Question: How is the history relevant to the case?
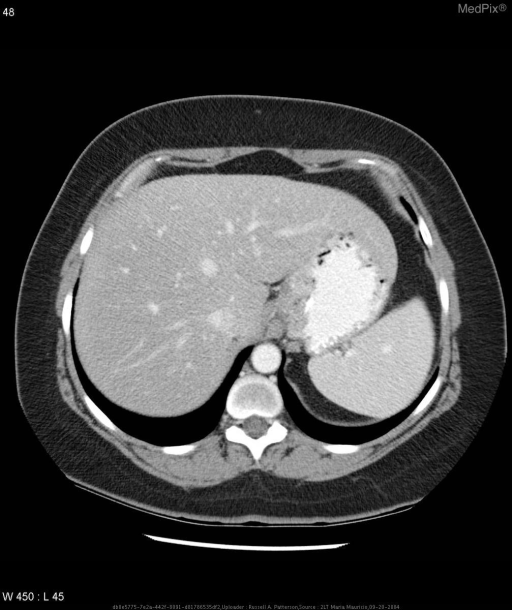
Answer: The patient's history of The patient is a 39 year old female with a chief complaint of worsening solid and liquid dysphagia over a >6 months duration. is key in understanding the case.